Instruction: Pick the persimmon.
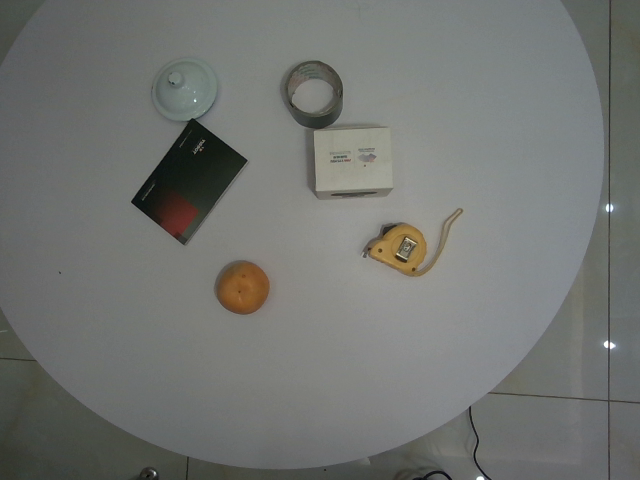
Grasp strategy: vertical